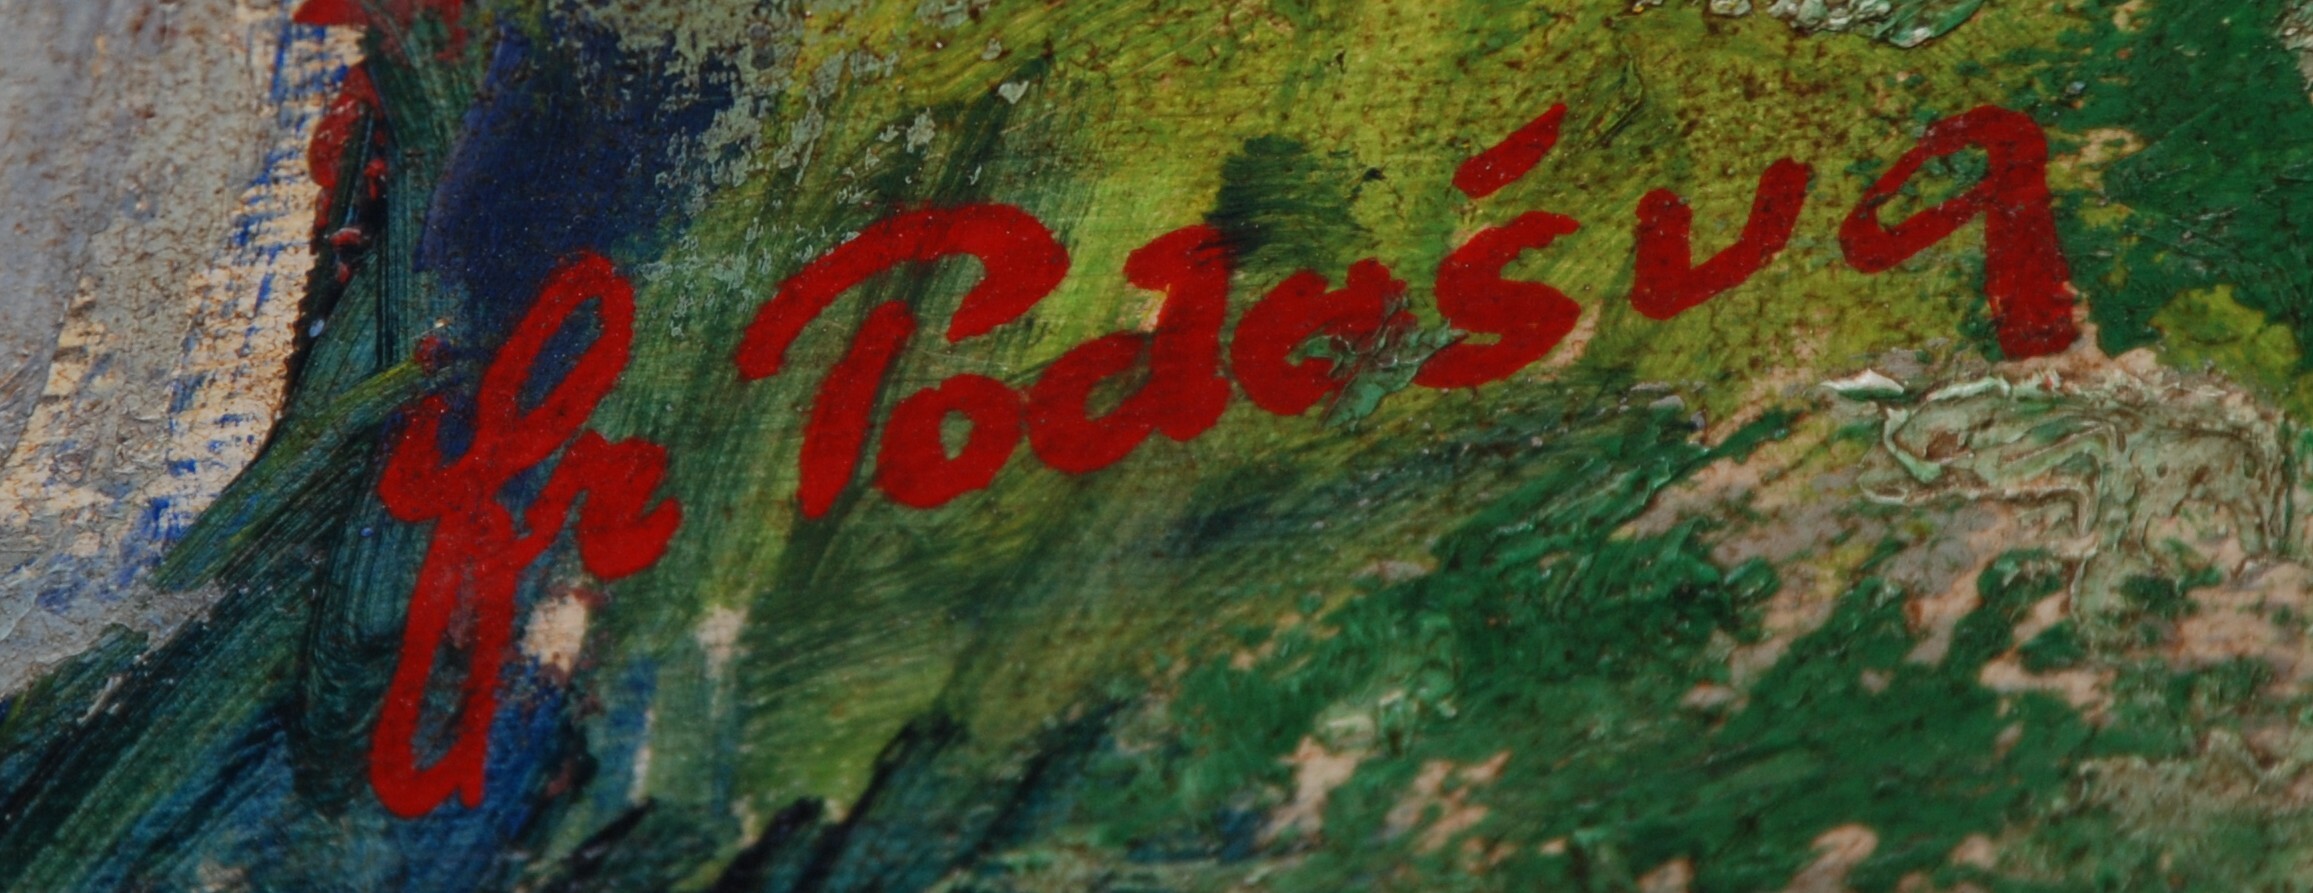
Signature of: františek podešva